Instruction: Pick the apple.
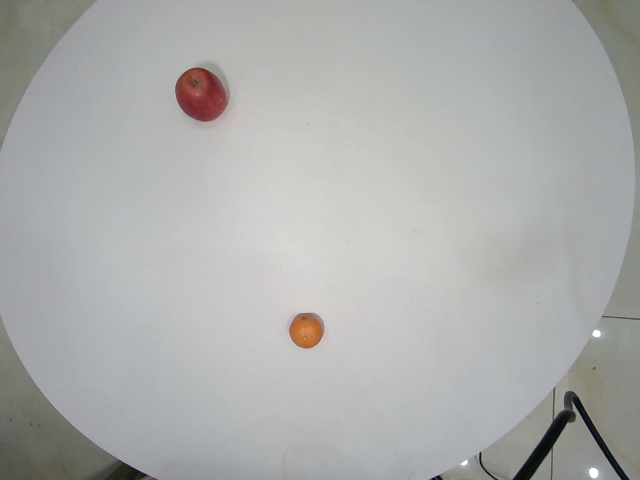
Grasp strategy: vertical